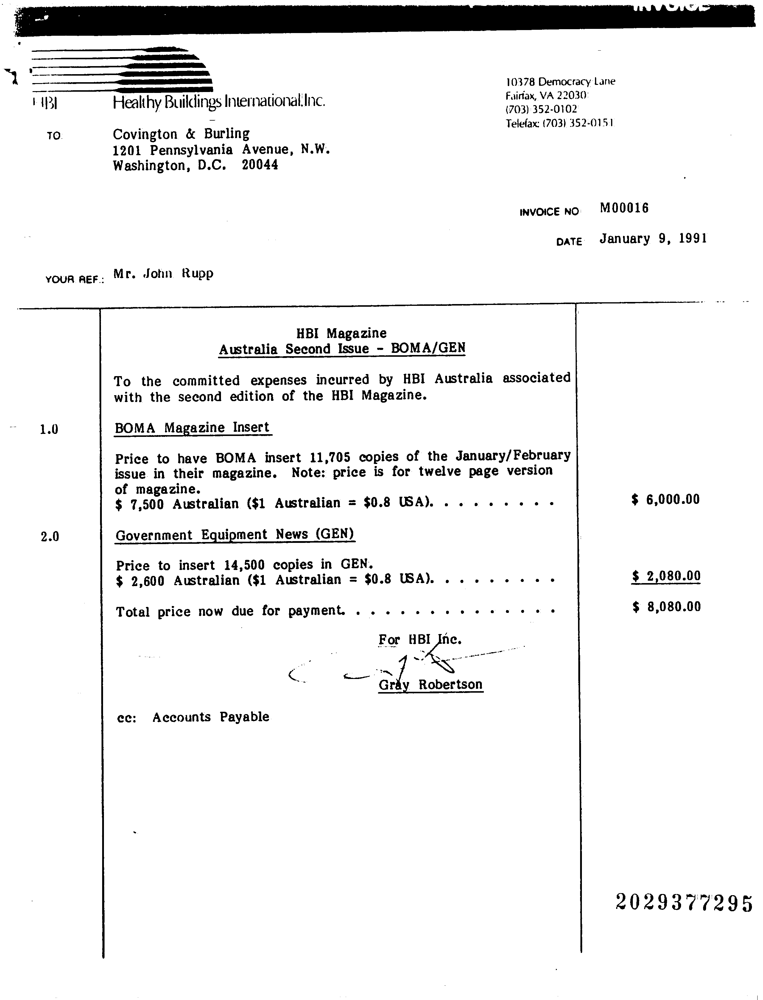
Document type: Invoice